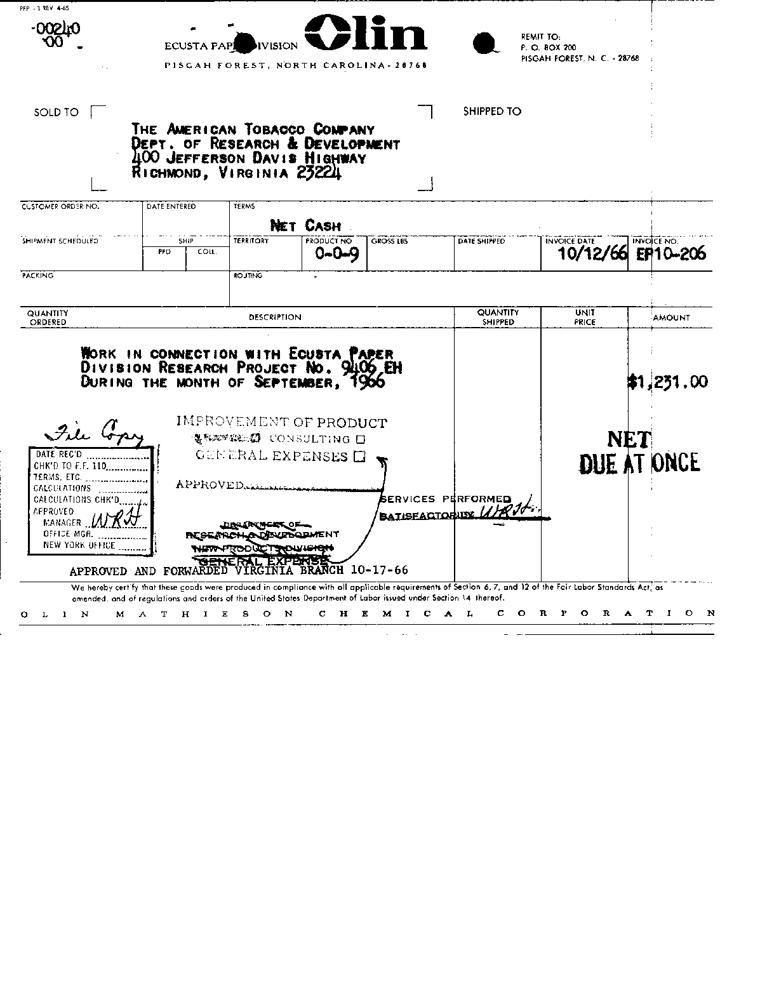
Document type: Invoice